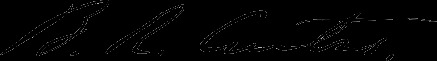
Signature of: benjamin robbins curtis